Question: What is the name of the tenant mentioned in the document?
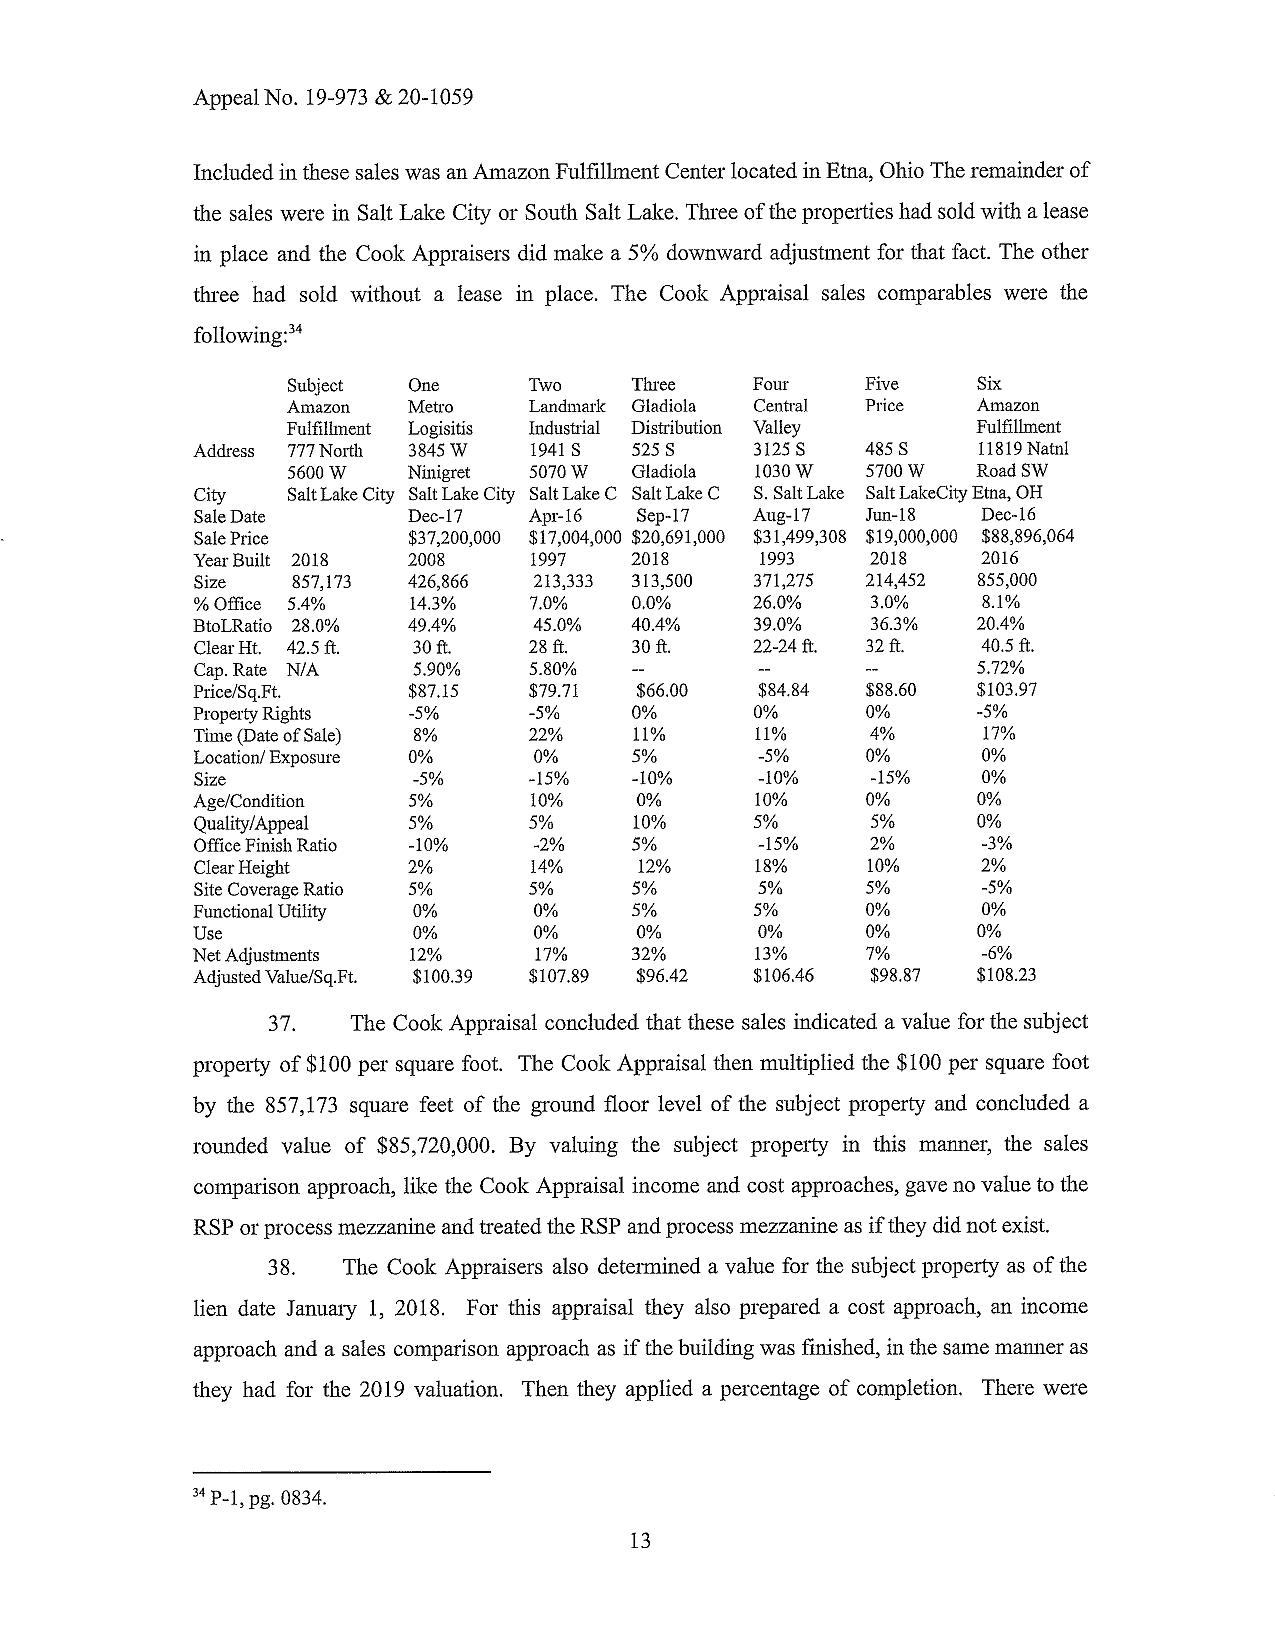
Answer: "Amazon"